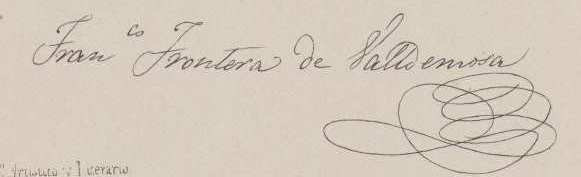
Signature of: francesc frontera i laserra